Question: What is the potential diagnosis?
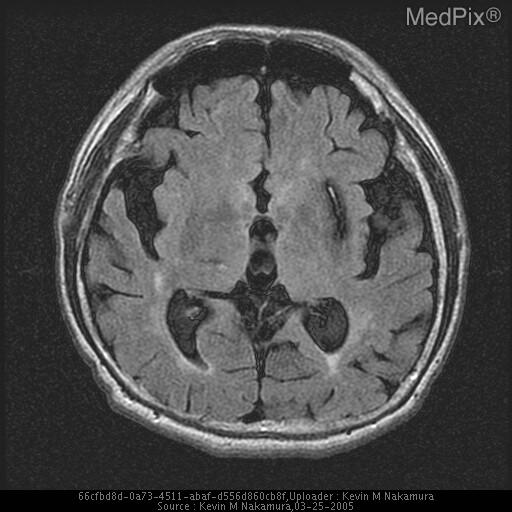
Answer: The possible diagnosis includes Hypertensive hemorrhage of the putamen
Bleeding mass lesion
Bleeding vascular malformation.